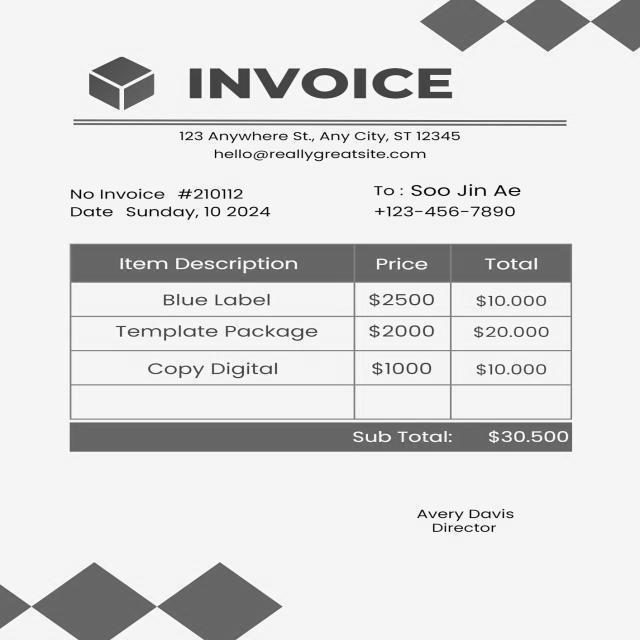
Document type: Invoice